Question: Explain the disease:
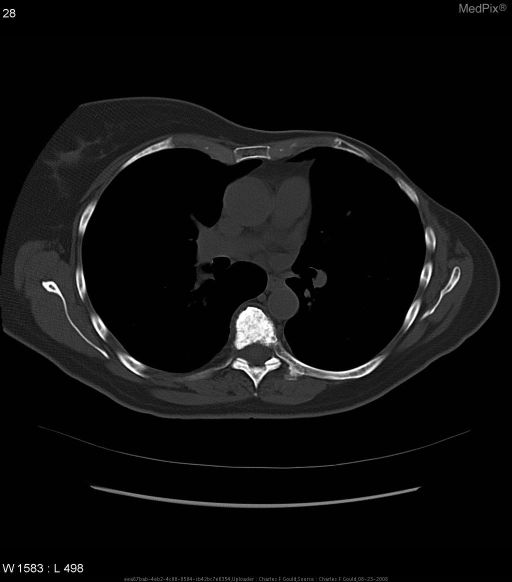
Answer: The disease is discussed as: Sclerosis of one or more vertebral bodies in the elderly patient is most compatible with the diagnosis metastatic disease.  However, the differential diagnosis for this finding includes lymphoma or treated lytic mets, and rarely, chordoma, plasmacytoma, or Paget disease. This appearance should be differentiated from the corduroy vertebral body (accentuated vertical striations) of an hemangioma, The rugger jersey vertebral body (radiodense stripes at the top and bottom of the vertebra) of renal osteodystrophy, the picture frame vertebral body (condensation of bone along the margins of the vertebral body) of Paget disease, and the sandwich vertebral body (extreme and uniform increase in radiodensity along the inferior and superior margins of the vertebral body) of osteopetrosis.

Pedicle involvement is one clue to the cause of a sclerotic vertebral body.  Destruction of one or both pedicles is a well known result of metastatic disease that is rarely present in the case of plasmacytoma.  Keep in mind, though, that this finding is typically a result of extension of the tumor deposit into the pedicle from the posterior vertebral body, rather than primary deposition into the pedicle.

Preservation of disc space and vertebral body size are another important indicator of the nature of a sclerotic vertebral body.  Indolent infection such as TB commonly produces end plate destruction, disc space narrowing, and paraspinal soft tissue mass.

Paget disease of  the vertebral body may be difficult to separate from neoplastic causes because it usually involves a single vertebral body.  The classic appearance includes an expanded body with thickened cortex and coarsened trabeculation, with preservation of the disc space.